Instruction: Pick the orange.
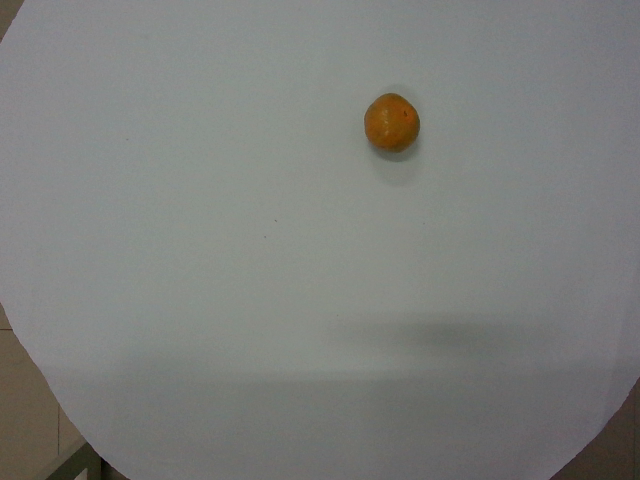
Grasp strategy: vertical